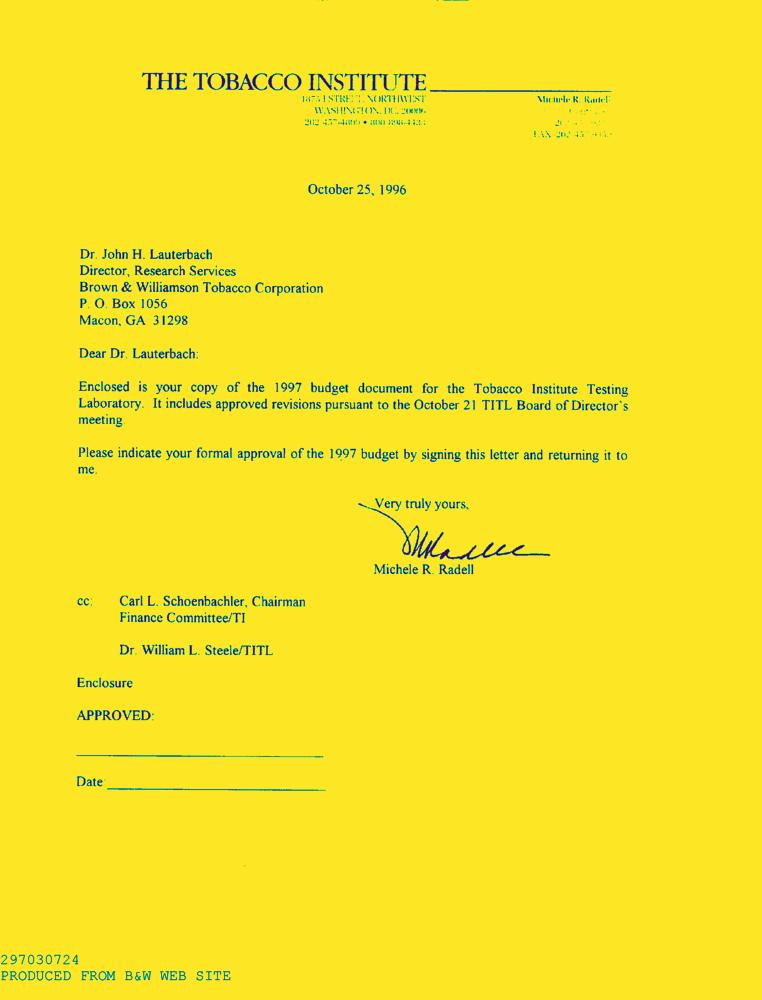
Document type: Letter-Doc